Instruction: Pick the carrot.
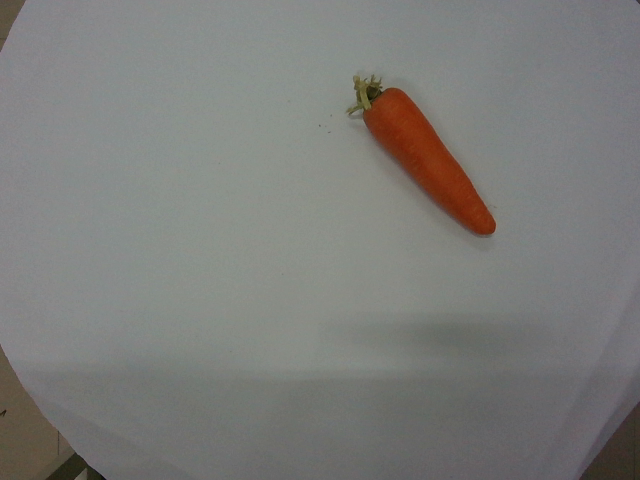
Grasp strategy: vertical